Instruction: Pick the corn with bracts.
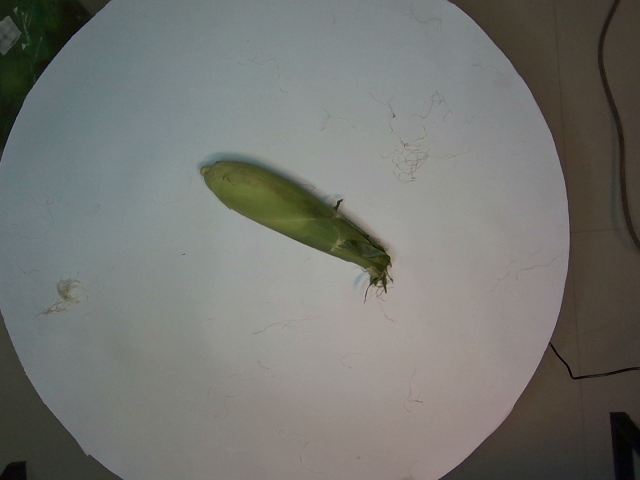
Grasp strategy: vertical